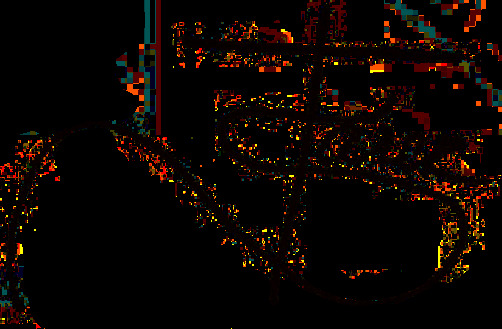
Signature of: tarek william saab